Question: How does the patient history play a role?
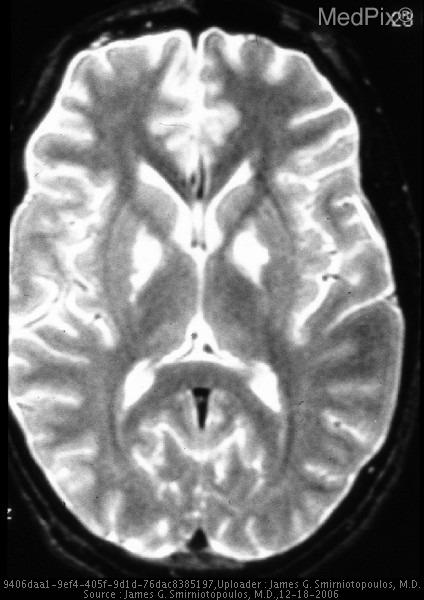
Answer: The patient's history of 23 year old man with headache and lethargy after an ice storm.  Because of a power outage, he has been running a generator in his garage. is key in understanding the case.